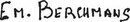
Signature of: émile berchmans